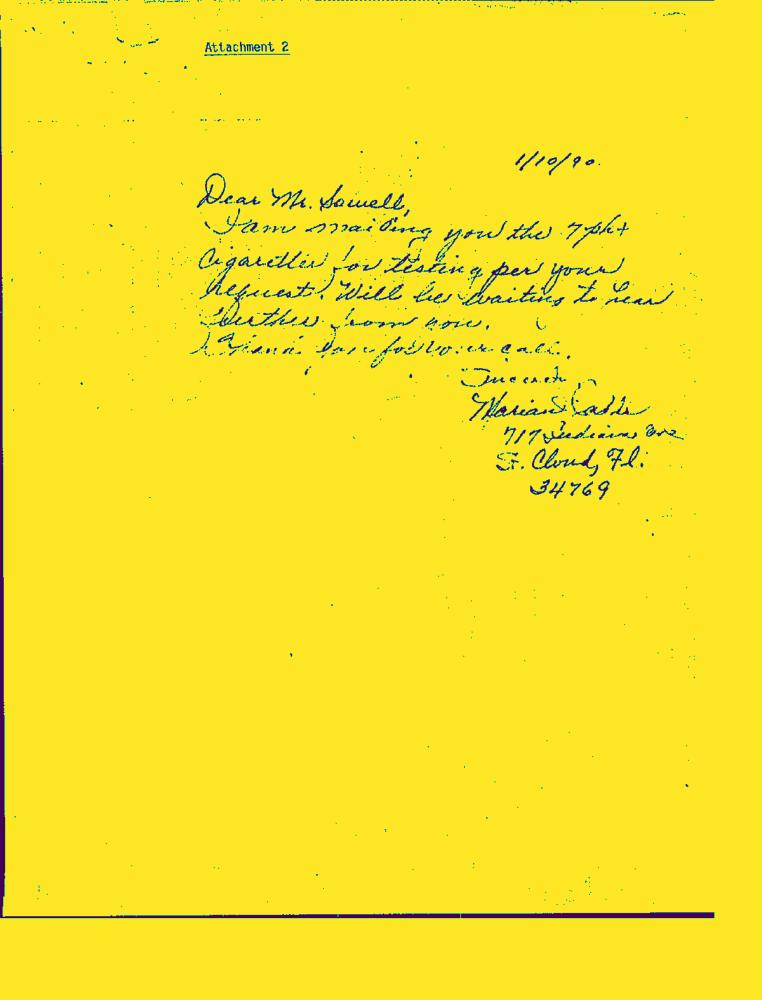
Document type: Letter-Doc